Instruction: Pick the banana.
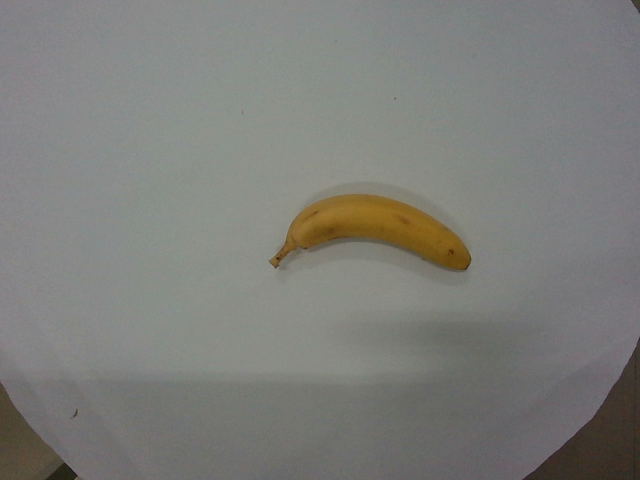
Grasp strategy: vertical